Question: What is the suspected problem?
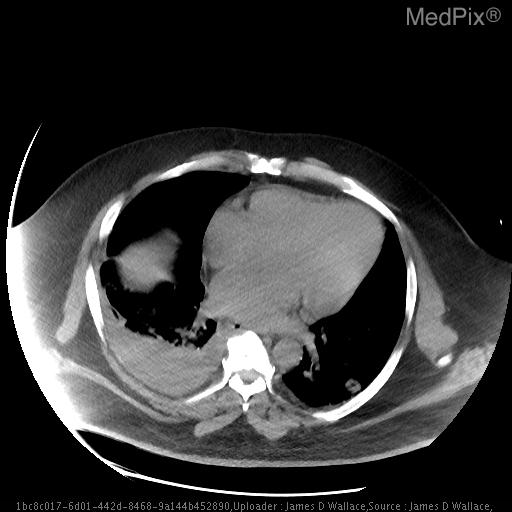
Answer: The findings suggest Rads:
AP CXR demonstrates patchy alveolar infiltrates in bilateral lower lung zones. Representing  loculated pleural effusions
Chest CT demonstrates bilateral effusions with R>L.  Multiple bilateral peripherally distributed nodular opacities with cavitations and feeding vessels leading to the peripheral lung lesions. demonstrates bilateral effusions with R>L.  Multiple bilateral peripherally distributed nodular opacities with cavitations and feeding vessels leading to the peripheral lung lesions.. The patient might have a history of 49-year-old male with PMH significant for end stage renal disease s/p external arteriovenous shunt placement for home dialysis presents with complaint of 3 days of fevers, chills, nausea, vomiting, anorexia, cough and pleuritic chest pain.  Patient had similar signs and symptoms 1 year, was found to have MSSA bacteremia with septic pulmonary emboli. Following shunt replacement and antimicrobial therapy he demonstrated improvement. Denies tobacco, alcohol or illicit drug use.  No family history of pulmonary disease or cancer.